Question: What is the assessed value of the property as noted in the document?
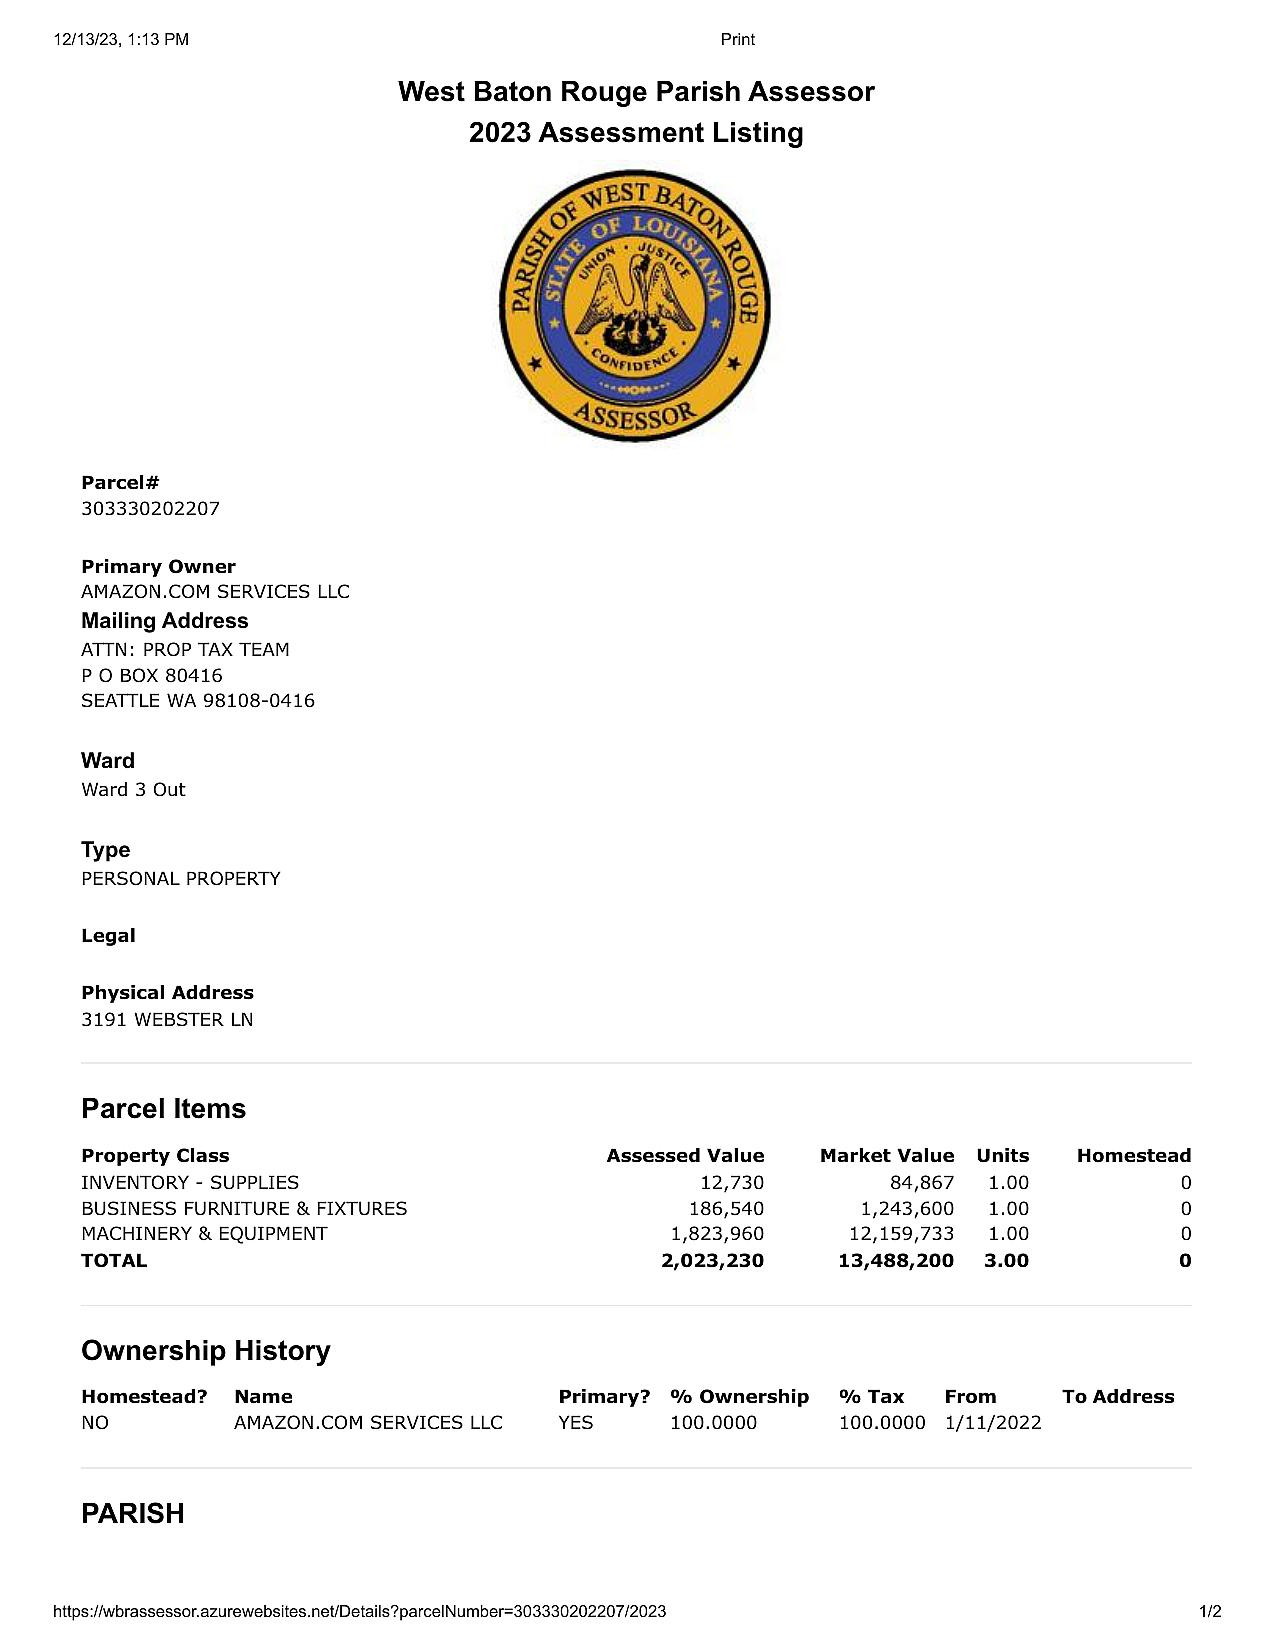
Answer: "2,023,230"